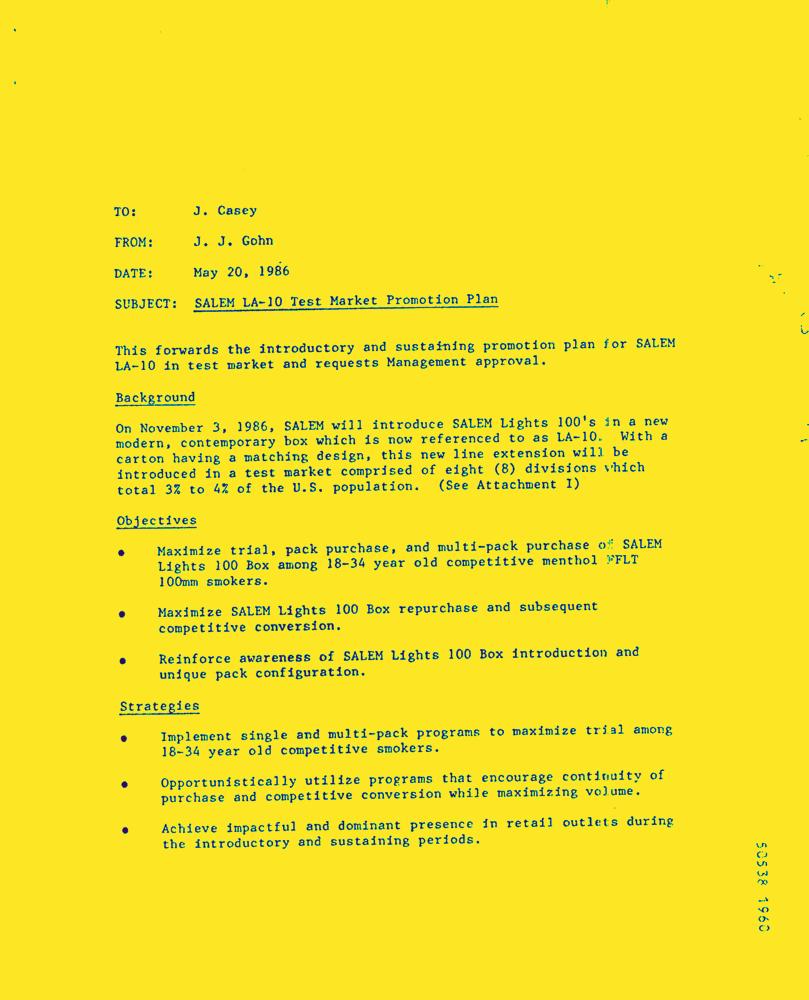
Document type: Letter-Doc